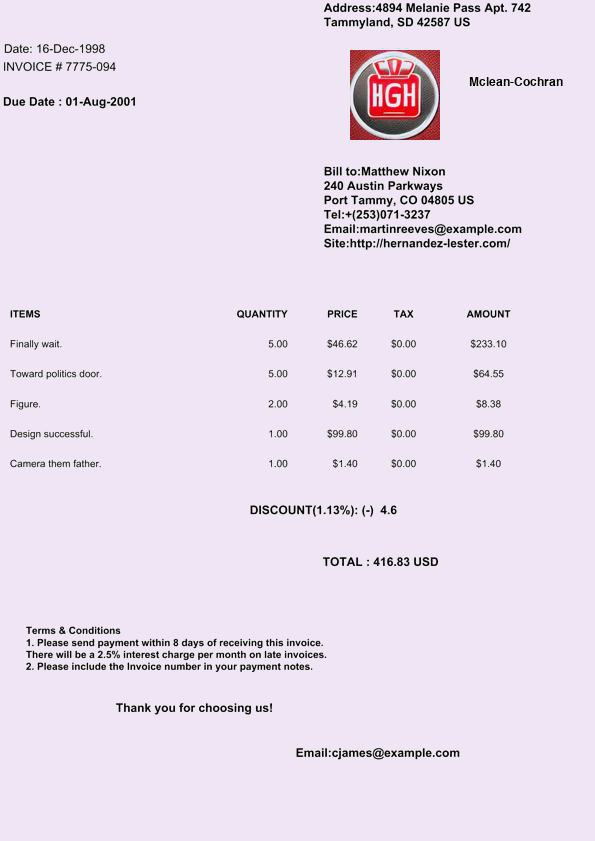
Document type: Invoice